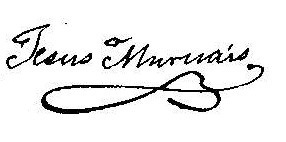
Signature of: jesús muruais